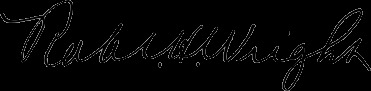
Signature of: robert herring wright